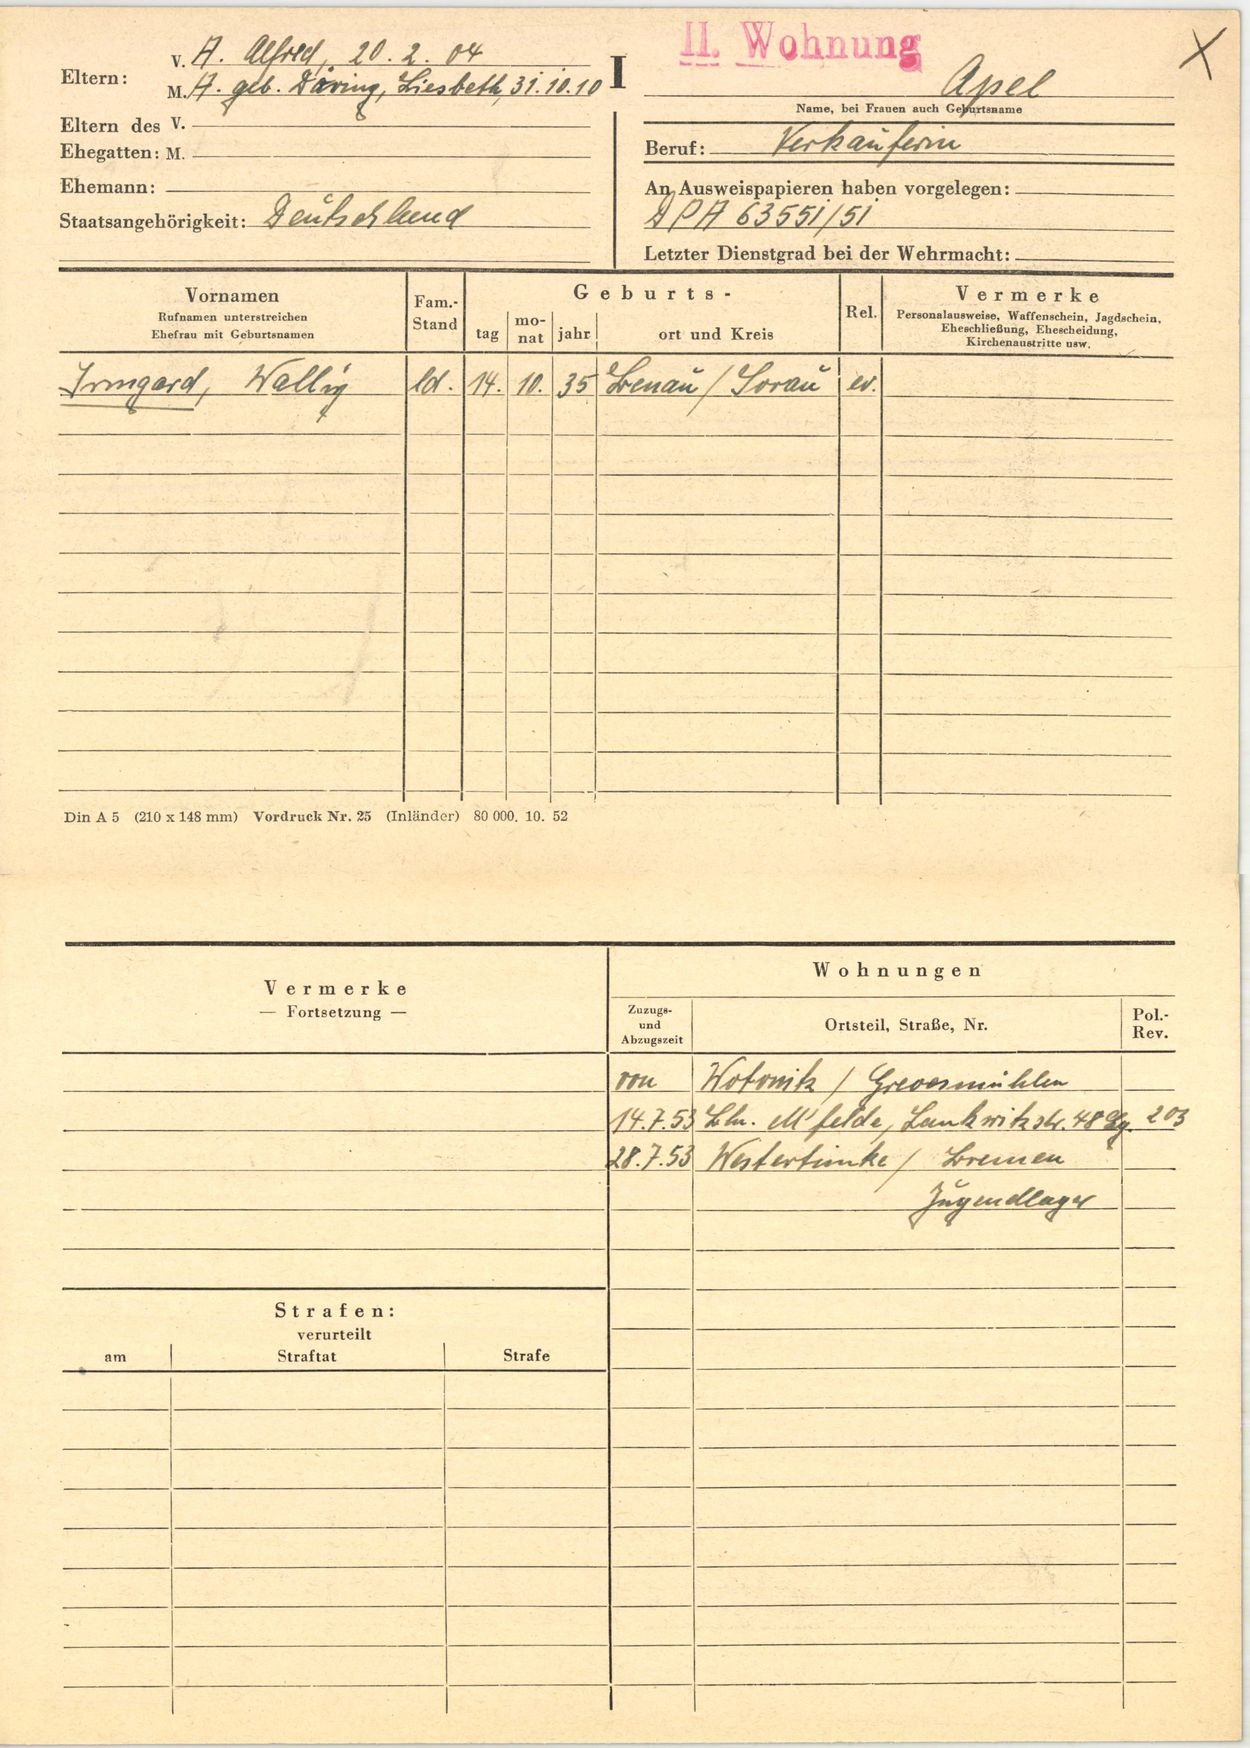
Apel